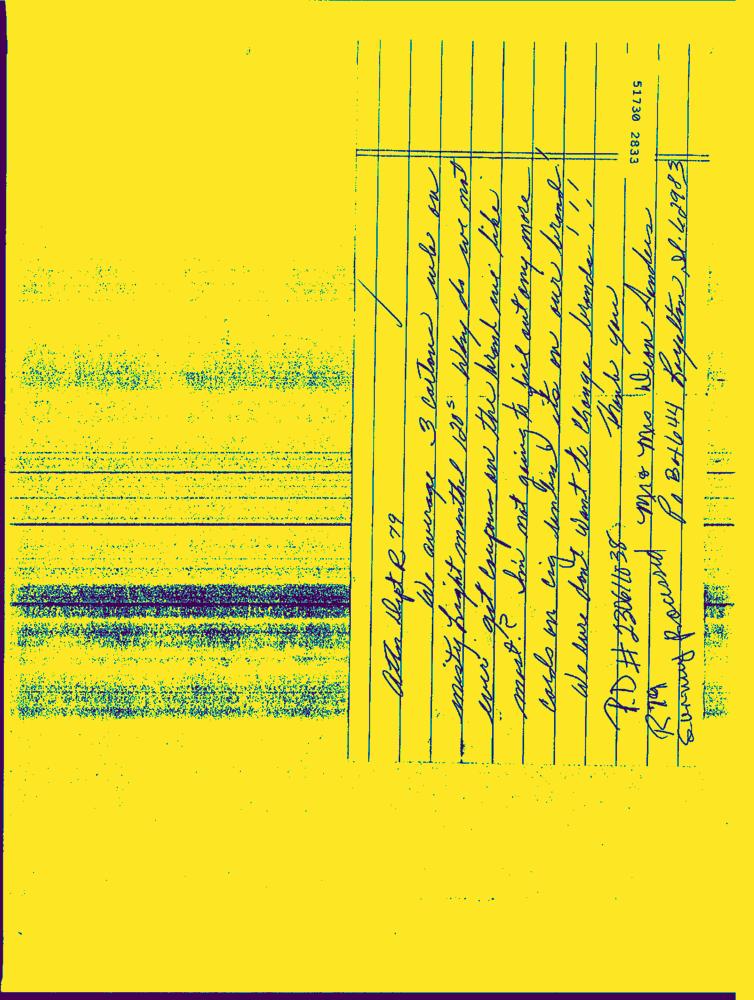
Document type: Hand-Written